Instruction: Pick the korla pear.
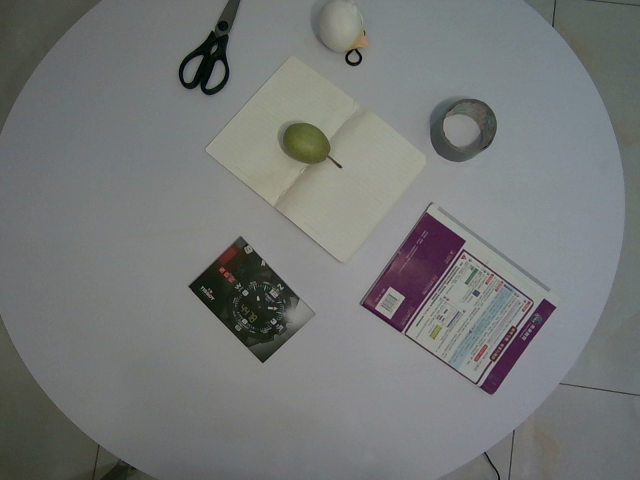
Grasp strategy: vertical